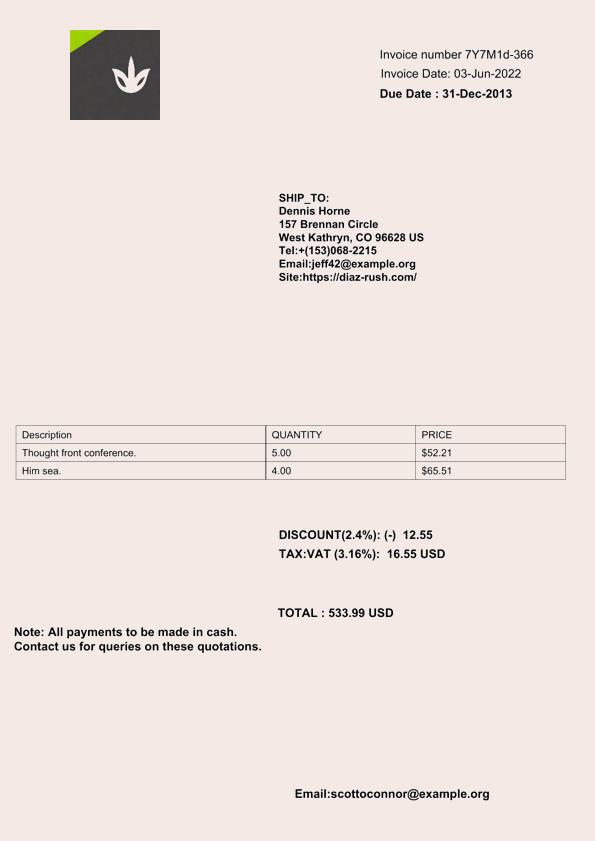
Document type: Invoice